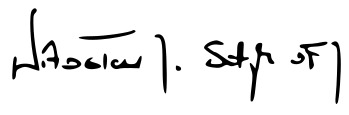
Signature of: witosław sztyk